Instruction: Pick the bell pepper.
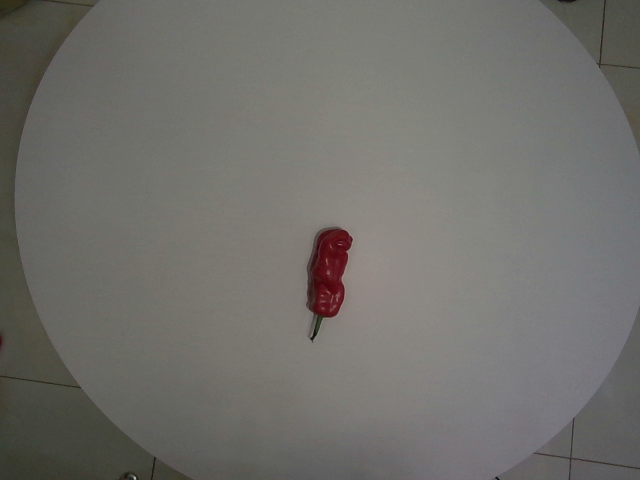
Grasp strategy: vertical